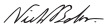
Signature of: niels bohr